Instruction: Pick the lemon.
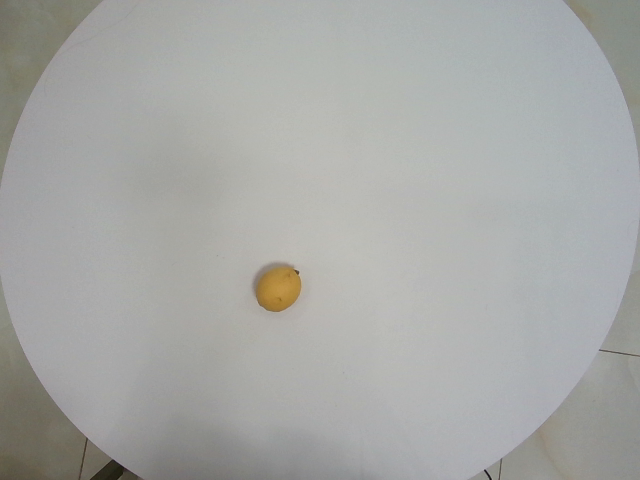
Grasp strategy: vertical